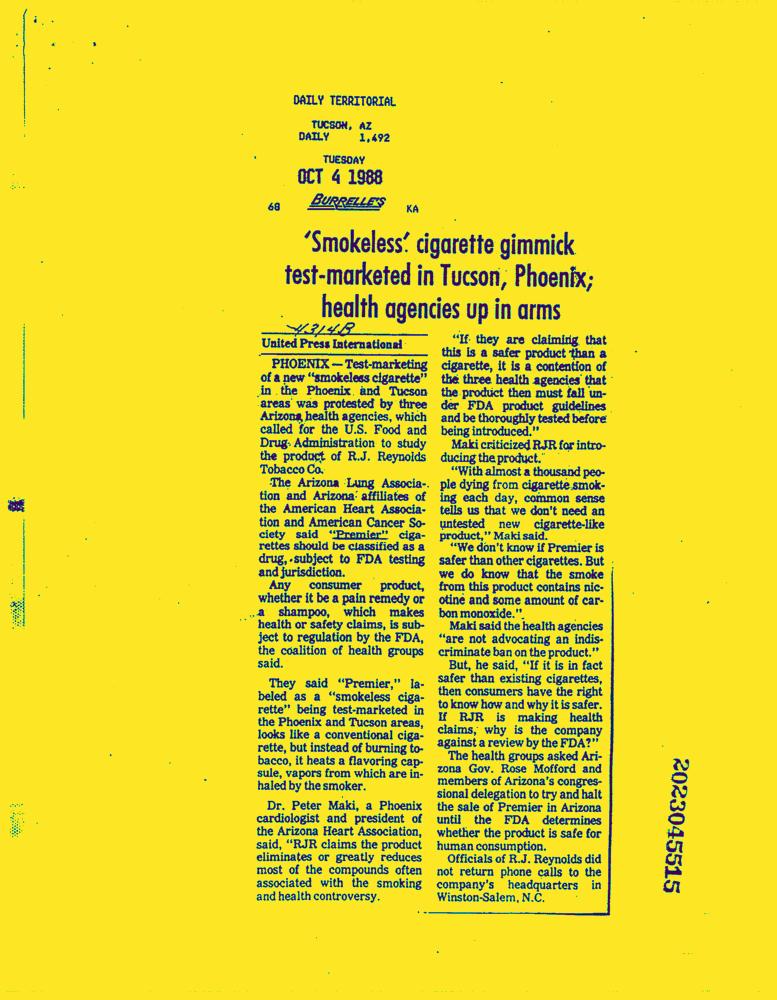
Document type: News-Article